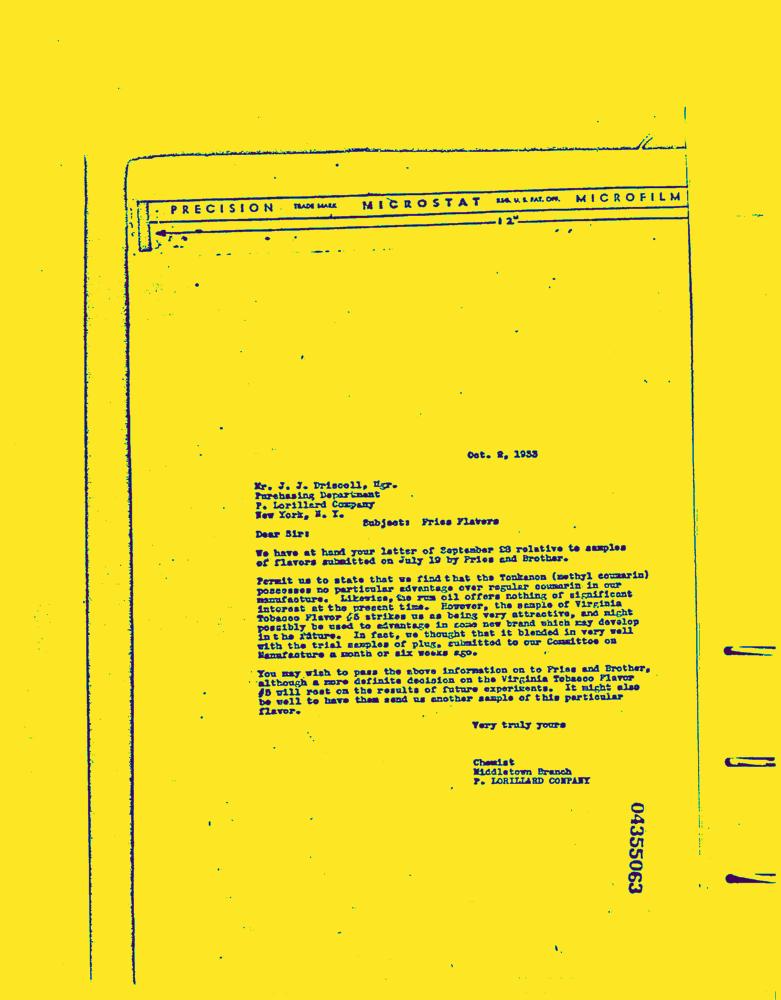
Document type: Letter-Doc